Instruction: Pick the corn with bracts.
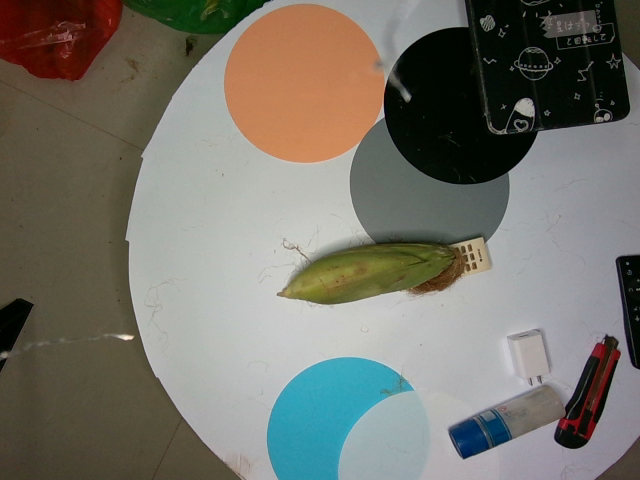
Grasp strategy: vertical